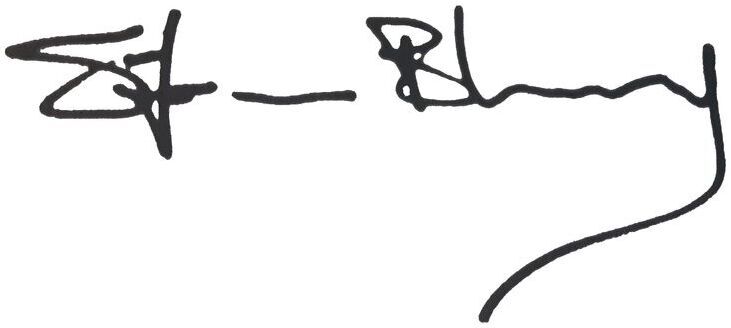
Signature of: steven blaney